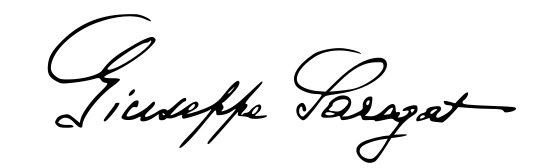
Signature of: giuseppe saragat